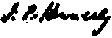
Signature of: john p kennedy